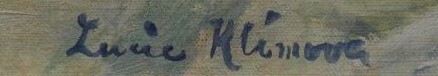
Signature of: lucie klímová